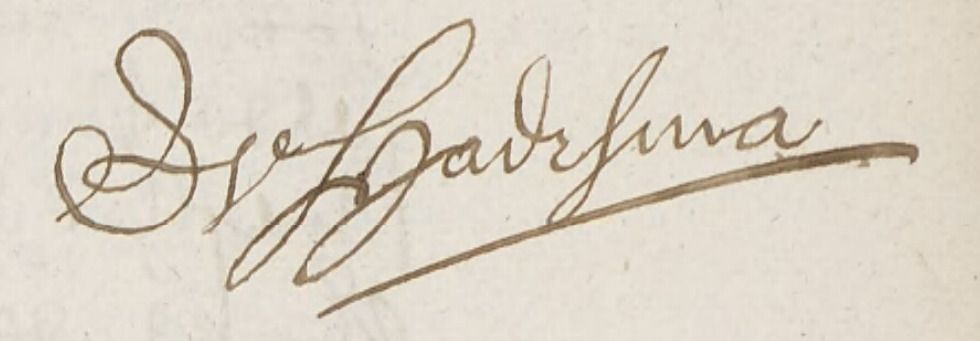
Signature of: eelco van haersma